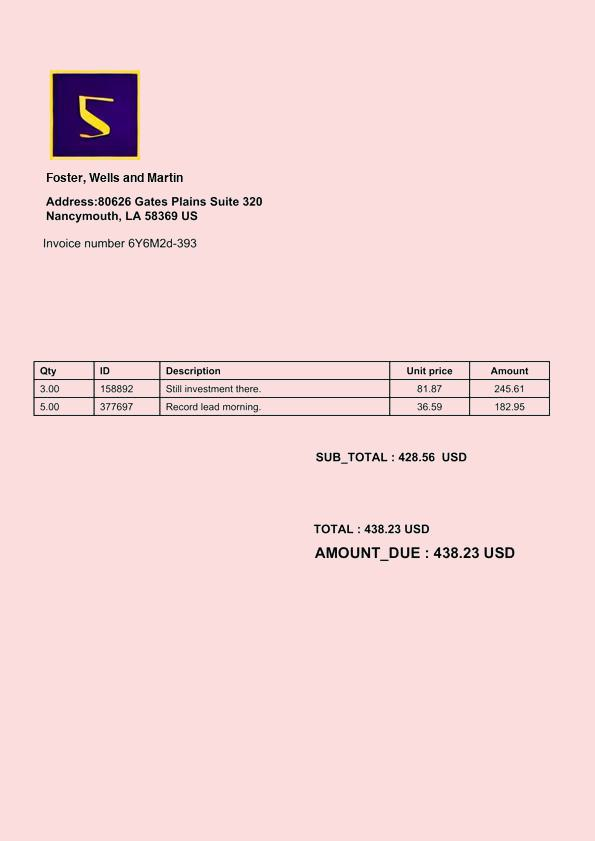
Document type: Invoice